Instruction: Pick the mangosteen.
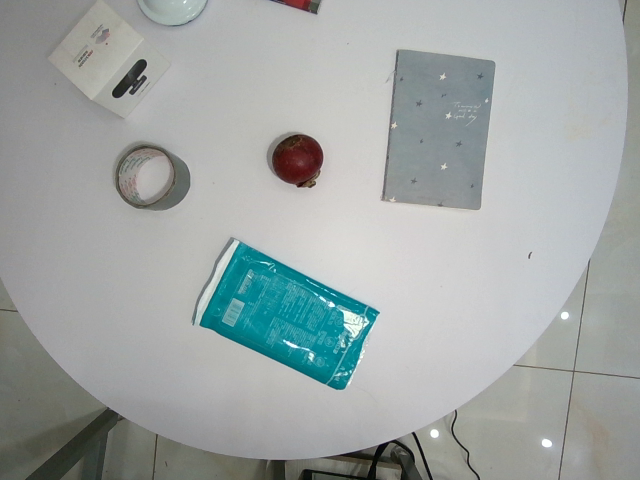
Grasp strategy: vertical